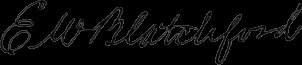
Signature of: eliphalet wickes blatchford